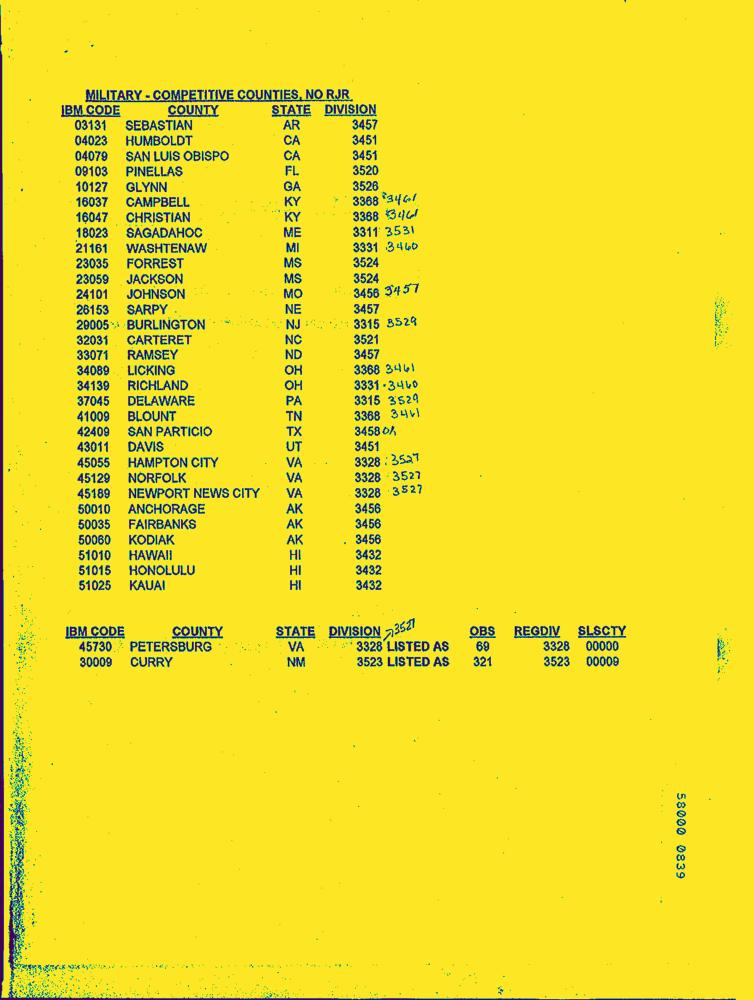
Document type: Invoice-Doc